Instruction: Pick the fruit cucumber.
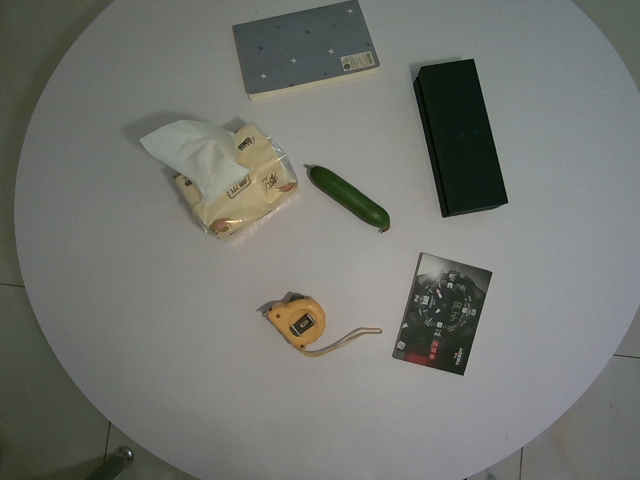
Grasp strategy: vertical